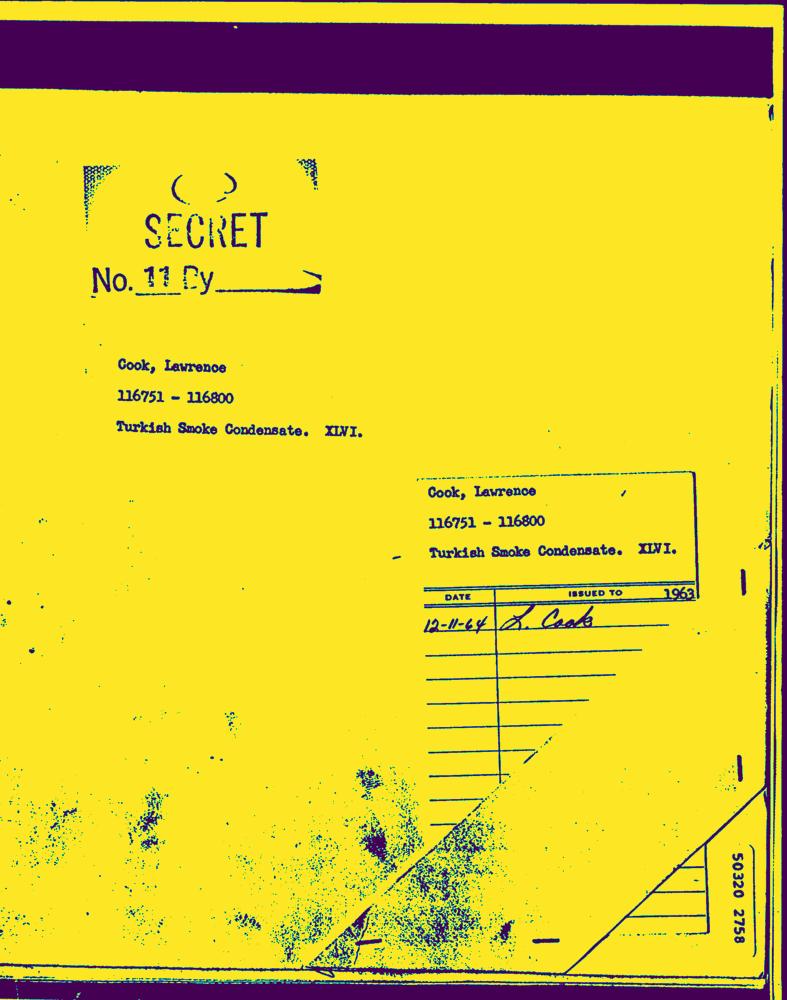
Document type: Hand-Written